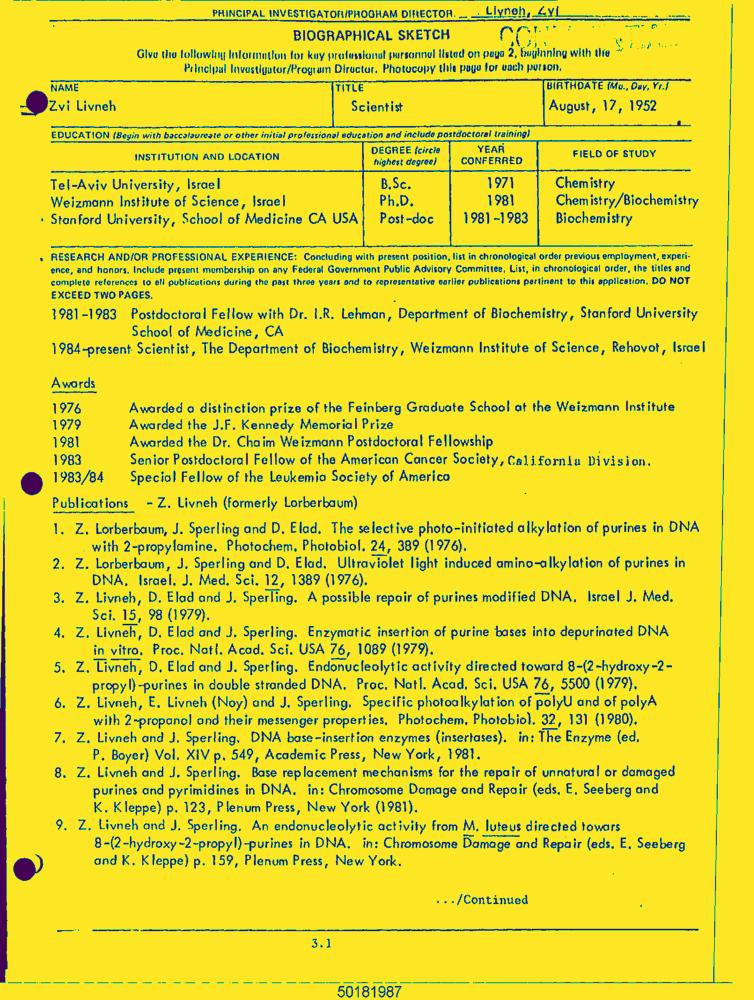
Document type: Resume-Doc